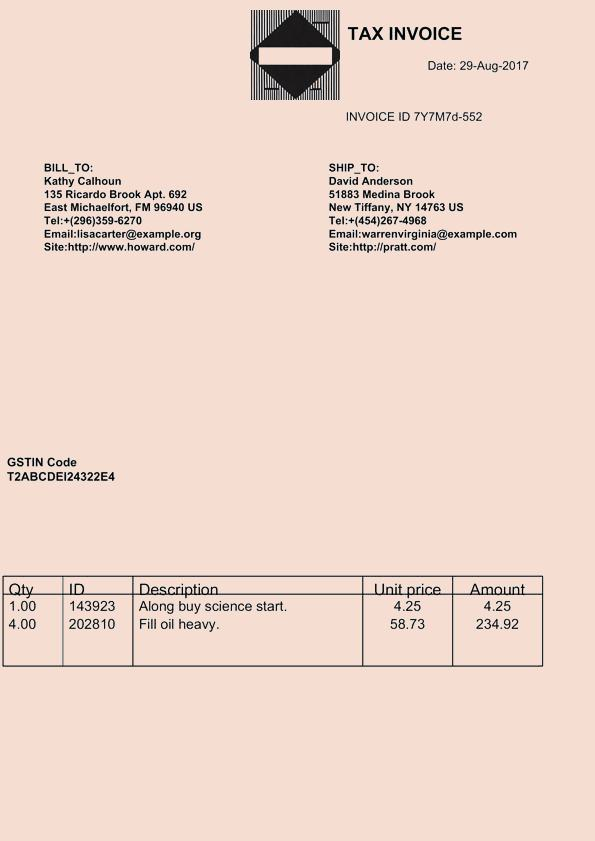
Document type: Invoice